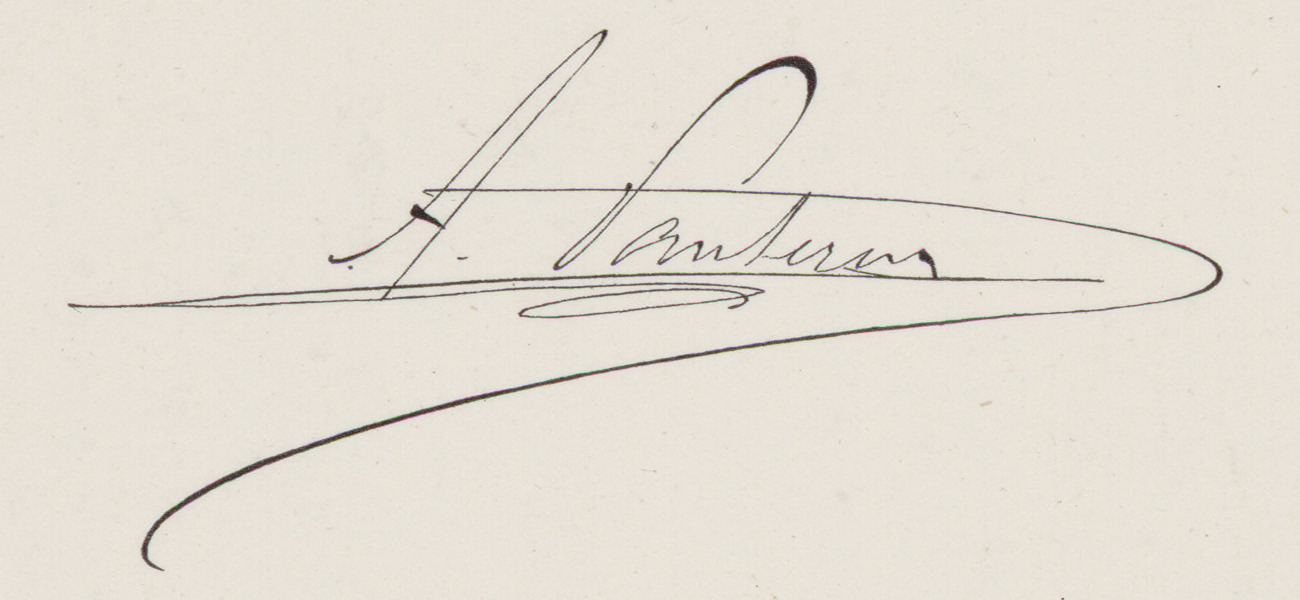
Signature of: auguste panseron